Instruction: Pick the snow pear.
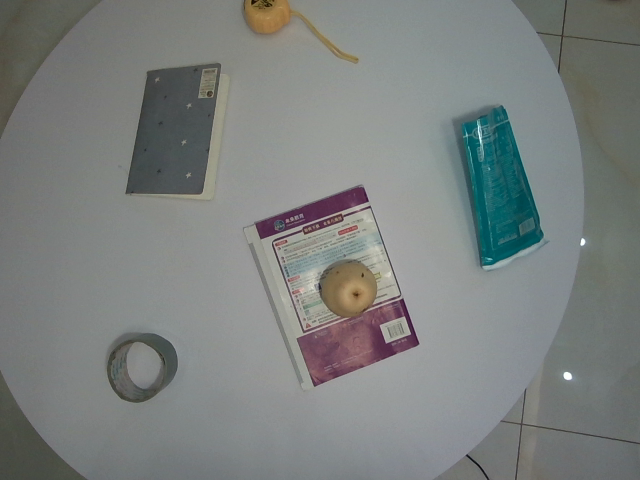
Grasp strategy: vertical